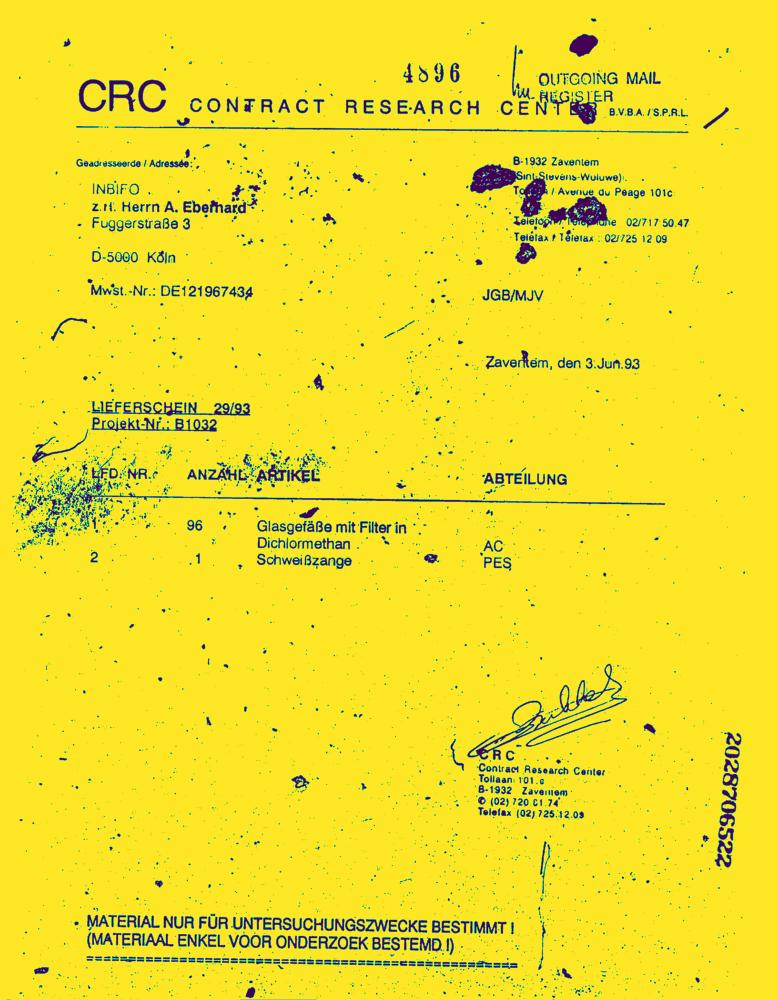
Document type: Invoice-Doc